Question: What was observed in the imaging?
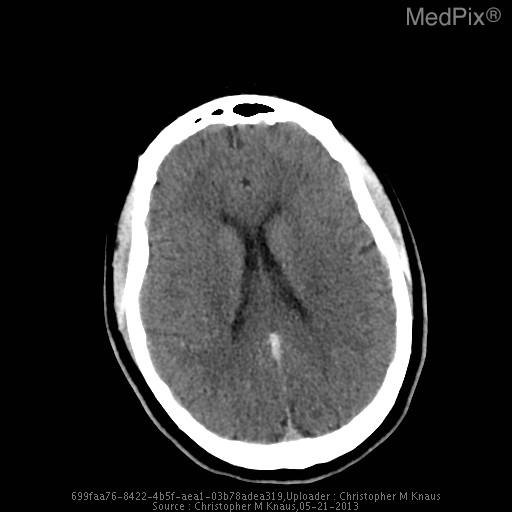
Answer: The imaging shows The vein of Galen, straight sinus, and dominant left transverse venous dural sinus are particularly hyperattenuating, and apparently prominent in caliber.

The superior sagittal sinus is notably less hyperattenuating and is normal in appearance.  The right transverse dural venous sinus is hypoplastic.

Gray/white matter discrimination is preserved.  There is no evidence for infarction or intracranial hemorrhage.  There are no brain masses or mass effect.  There is no hydrocephalus.

The skull is intact.  The partially imaged aerated portions of the skull base are free of significant effusions..

Impression: The vein of Galen, straight sinus, and dominant left transverse venous dural sinus are all particularly hyperattenuating and apparently prominent in caliber, all very concerning for thrombosis. The vein of Galen, straight sinus, and dominant left transverse
venous dural sinus are all particularly hyperattenuating and apparently prominent in caliber..